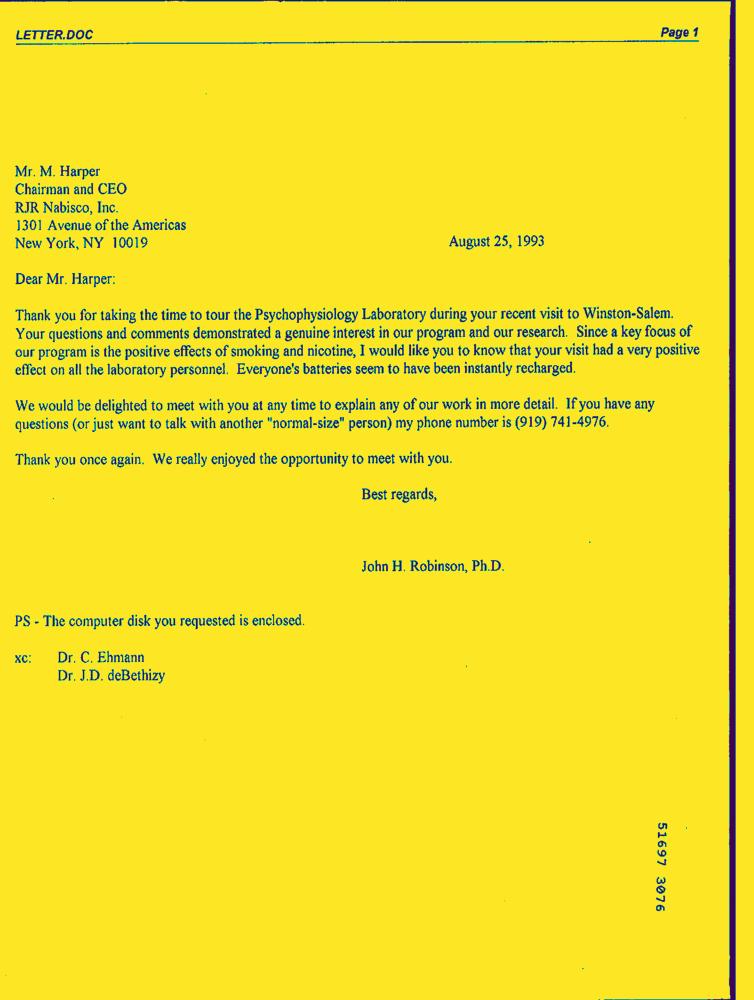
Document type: Letter-Doc